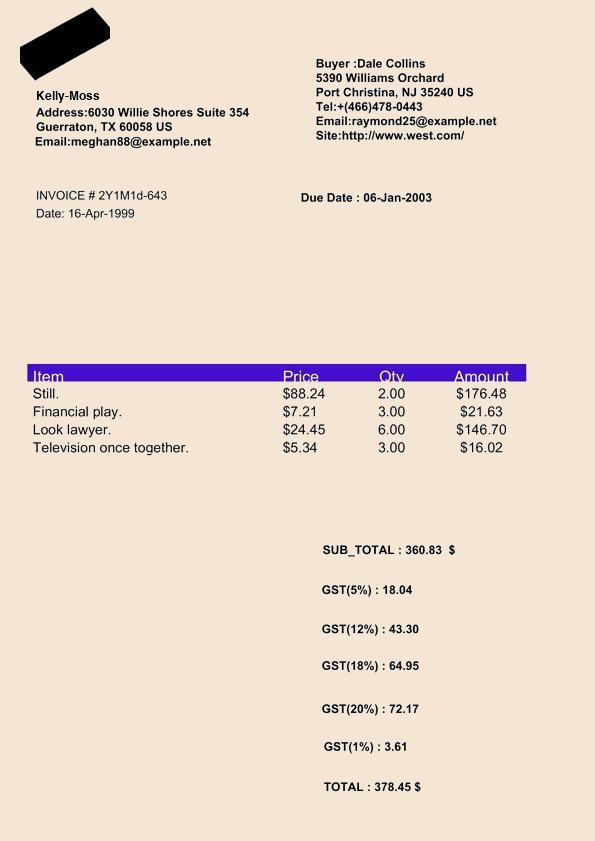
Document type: Invoice